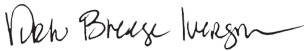
Signature of: vikki breese iverson